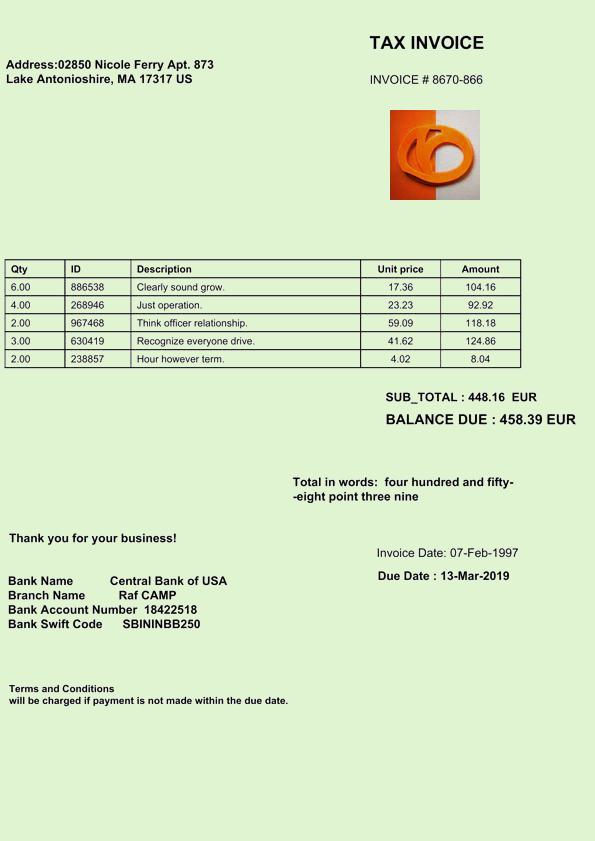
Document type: Invoice